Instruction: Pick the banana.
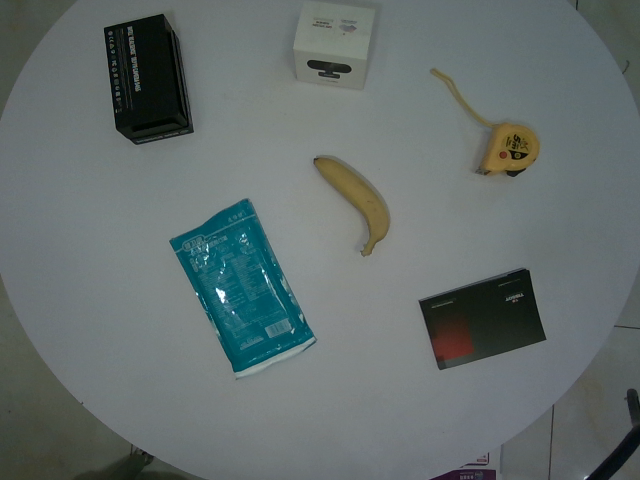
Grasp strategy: vertical